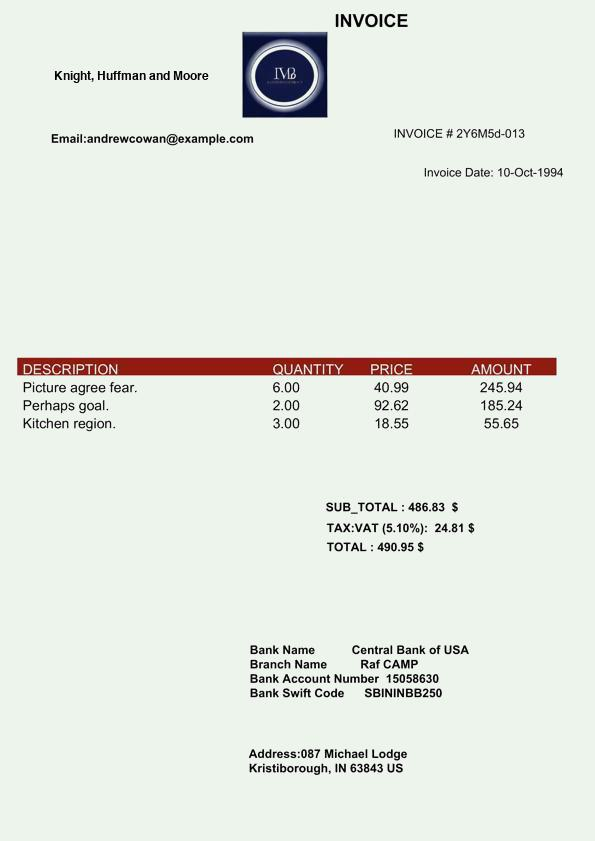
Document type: Invoice